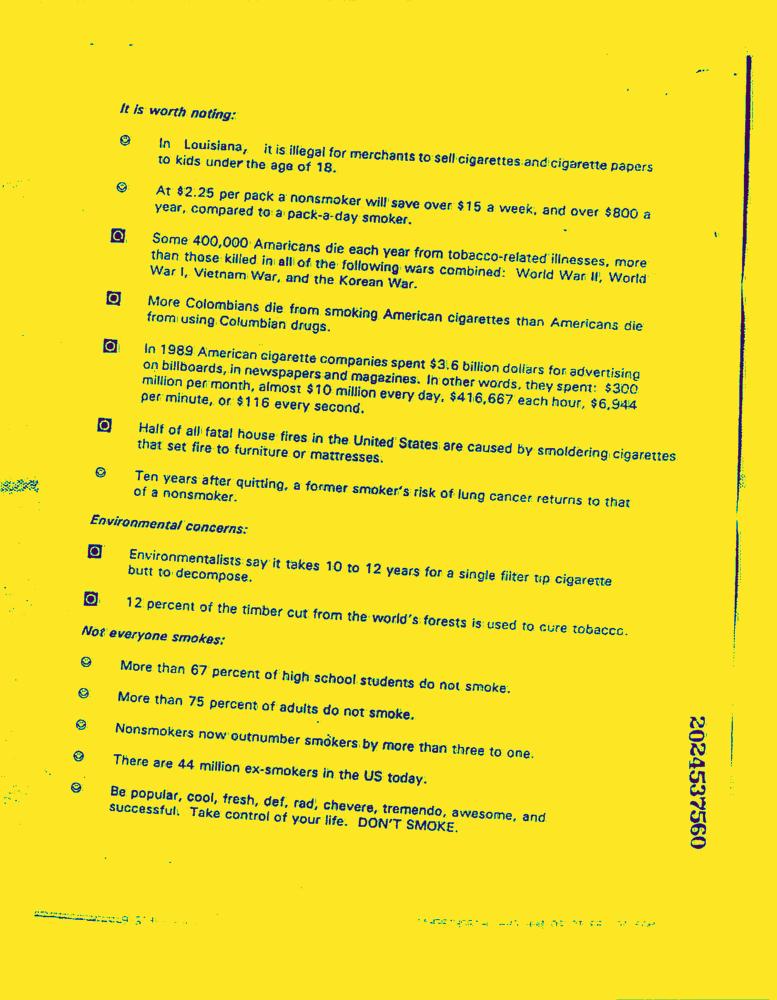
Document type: News-Article